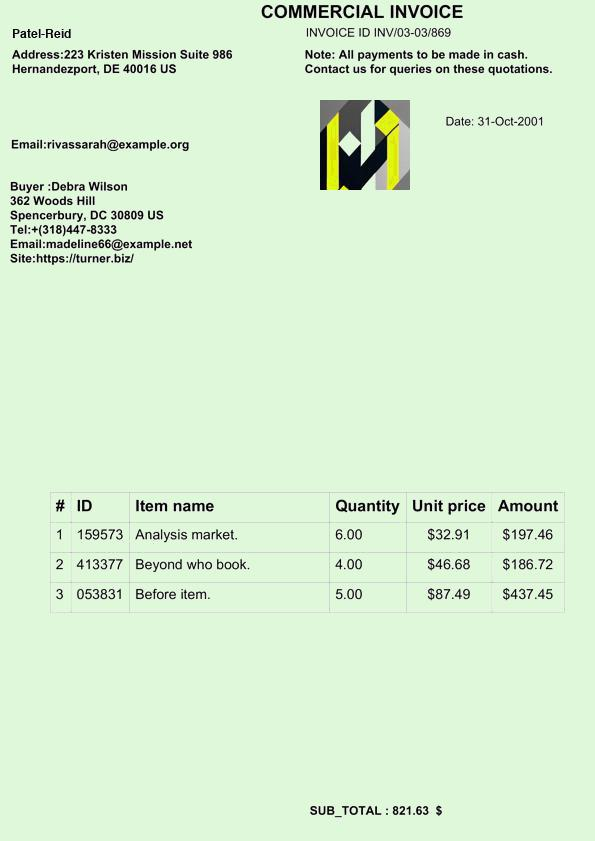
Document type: Invoice